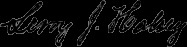
Signature of: leroy j halsey